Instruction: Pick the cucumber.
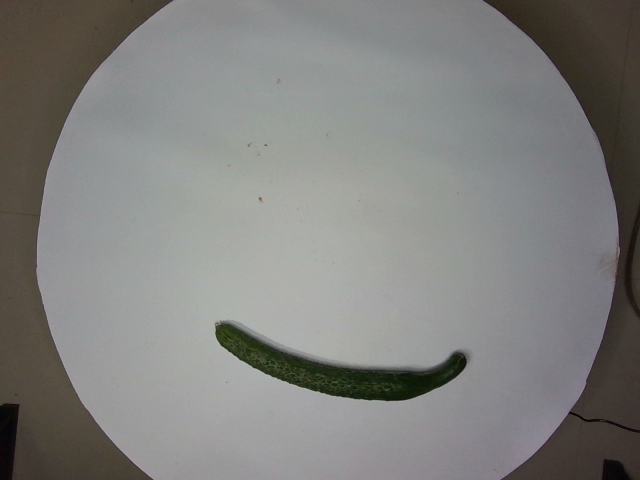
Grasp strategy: vertical